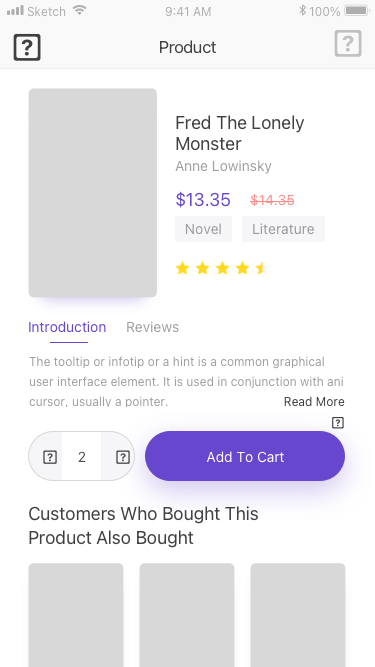
Text in this UI design:

Product

Fred The Lonely Monster
$13.35
$14.35
Anne Lowinsky
Novel
Literature
The tooltip or infotip or a hint is a common graphical user interface element. It is used in conjunction with ani cursor, usually a pointer.
Read More 
Reviews
Introduction
Add To Cart
2


Customers Who Bought This
Product Also Bought
Walton Frick
waltonfrick@gmail.com
Home

About

Categories

Blog

Contact

Log Out
